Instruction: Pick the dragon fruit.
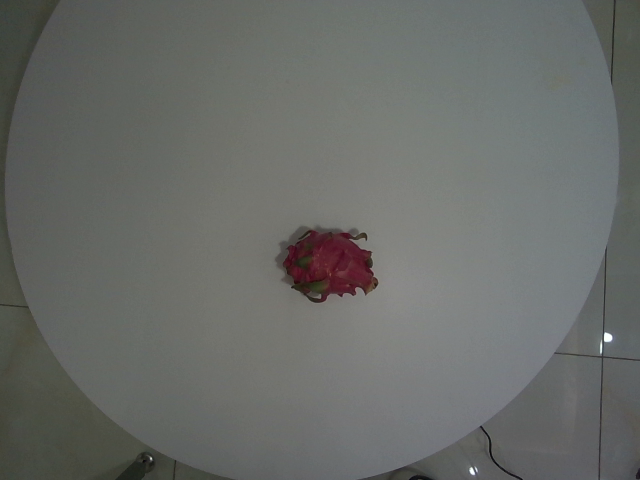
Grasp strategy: vertical